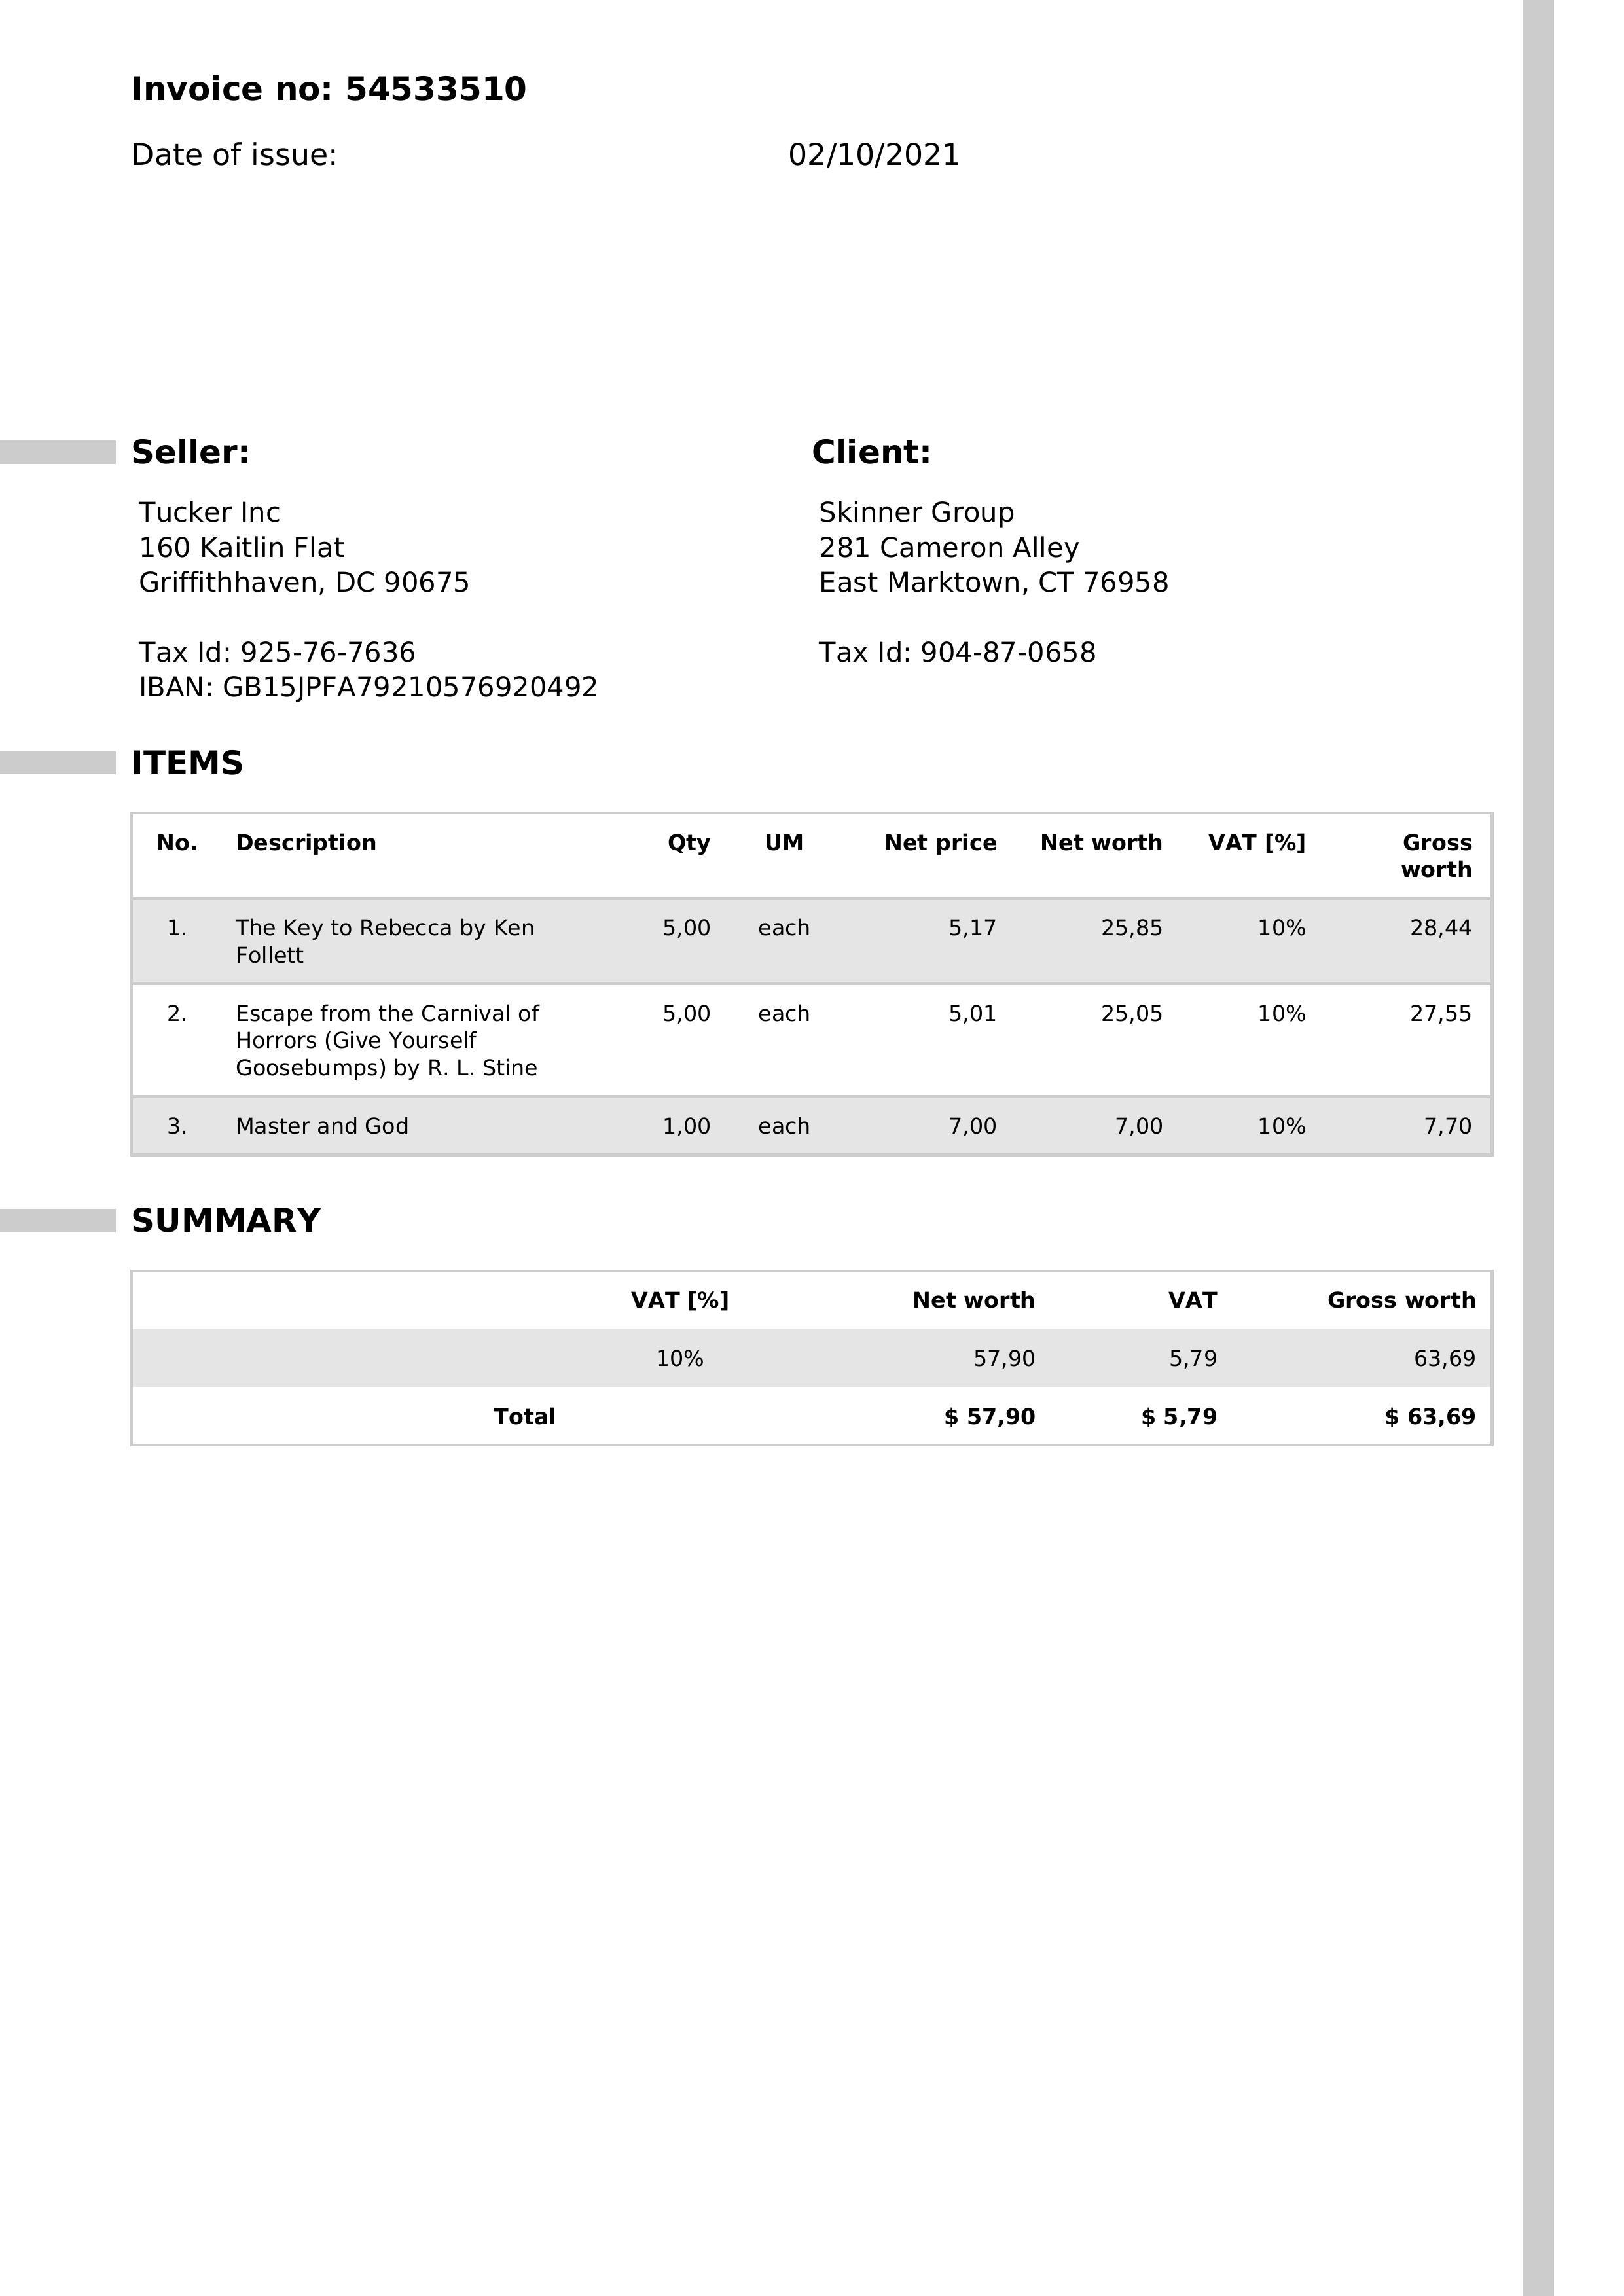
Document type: Invoice